Question: What are the imaging findings?
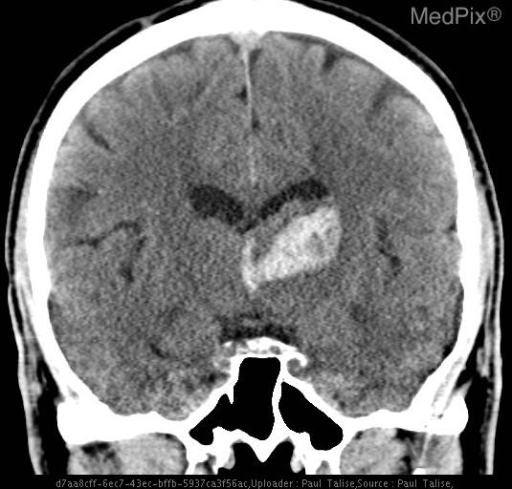
Answer: The imaging shows There is acute hemorrhage within the left thalamus and basal ganglia measuring up to 3 cm in greatest dimension.  There is extension of this hemorrhage into the third and lateral ventricles.  There is mild midline shift measuring on the order of 2 mm. There is mild heterogeneity of the hemorrhage.  No underlying mass is identified.  No other parenchymal hemorrhage or mass is seen. Acute hemorrhage within the left thalamus and basal ganglia extending into the third and lateral ventricles with mild associated midline shift..